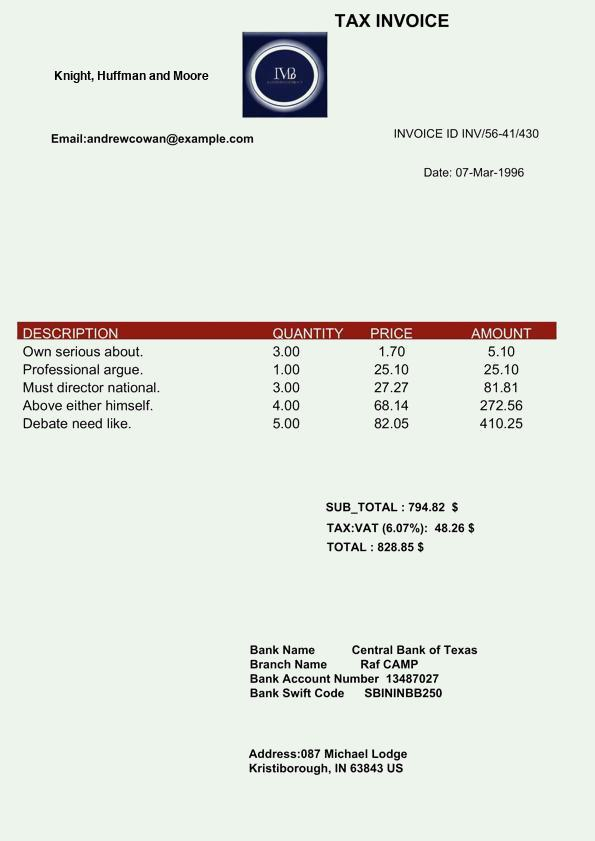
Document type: Invoice